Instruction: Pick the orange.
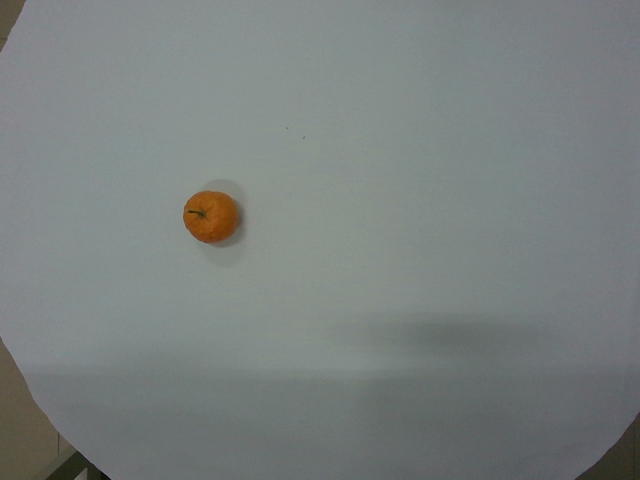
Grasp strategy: vertical